Question: How is the property described in the document?
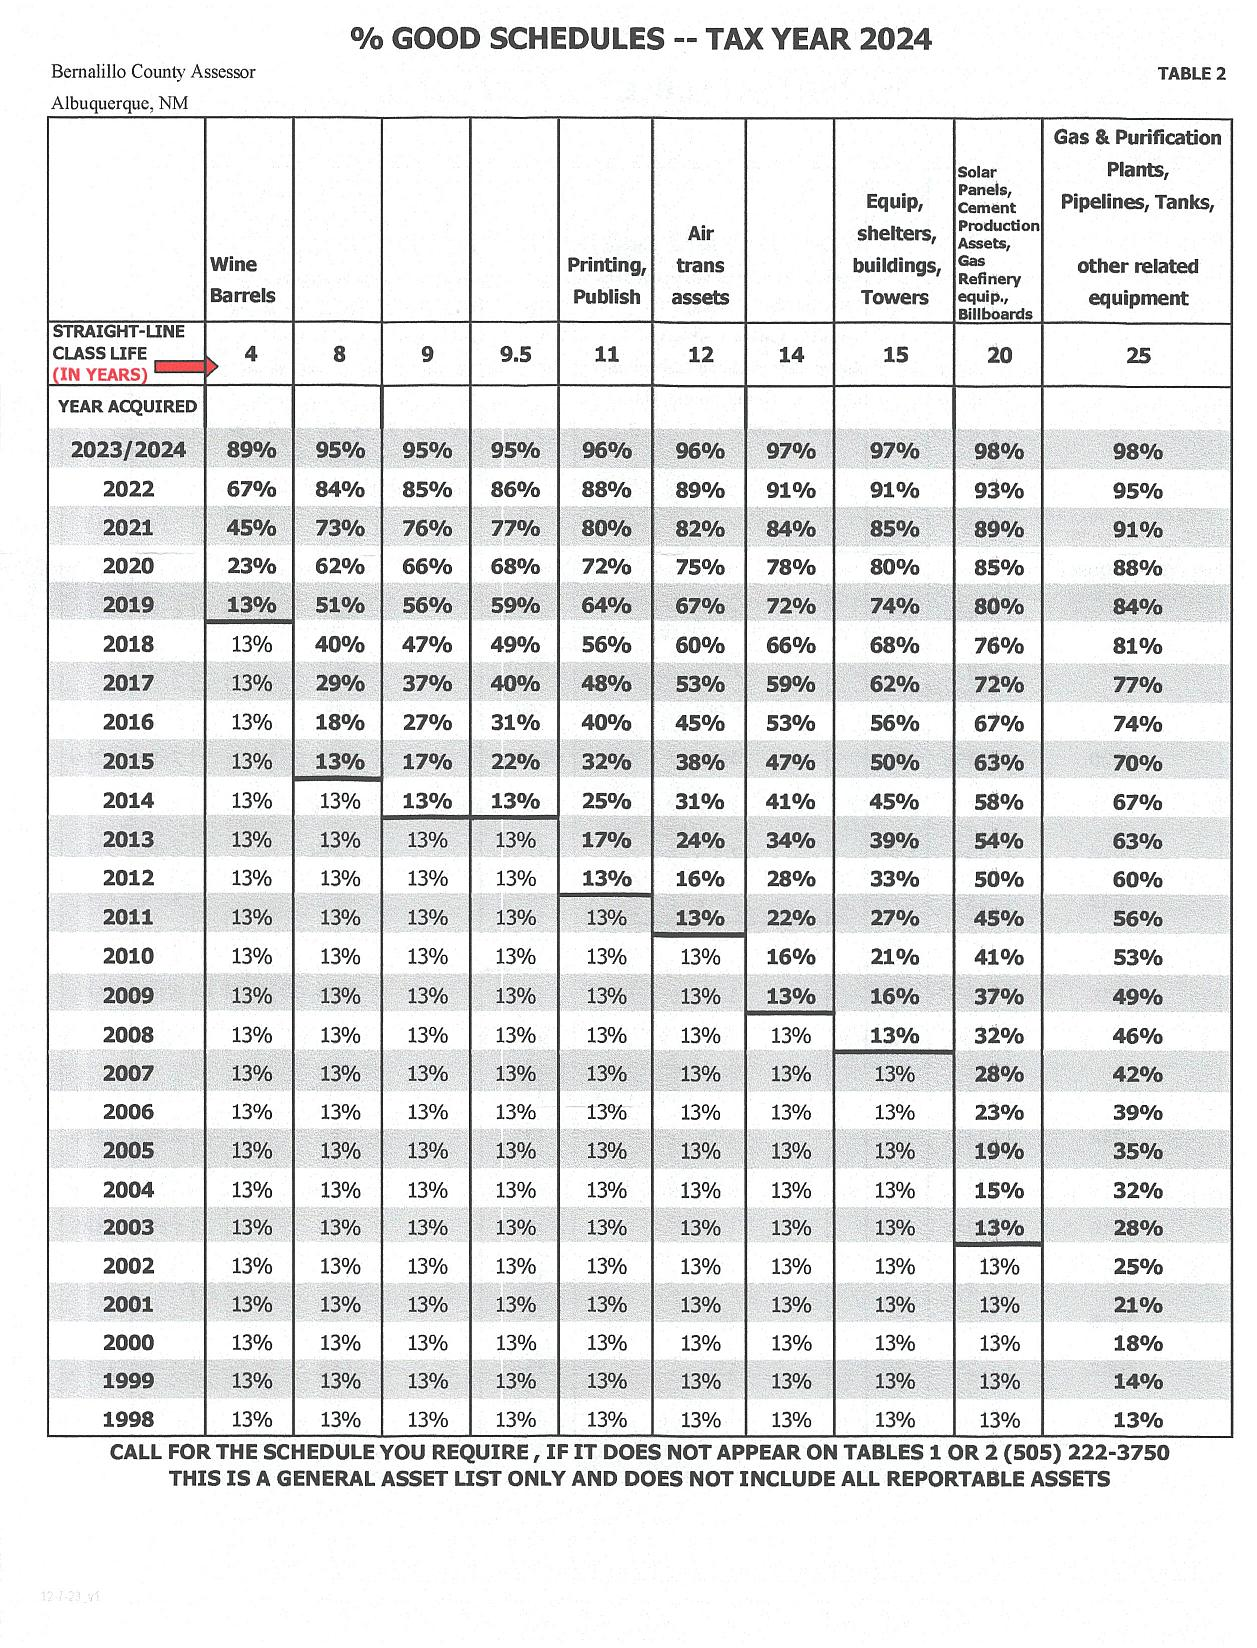
Answer: "Wine Barrels, Printing/Publish, Air trans assets, Equip, buildings, Towers, Solar Panels/Cement Production Assets, Gas & Purification Plants/Pipelines, Tanks/other related equipment"